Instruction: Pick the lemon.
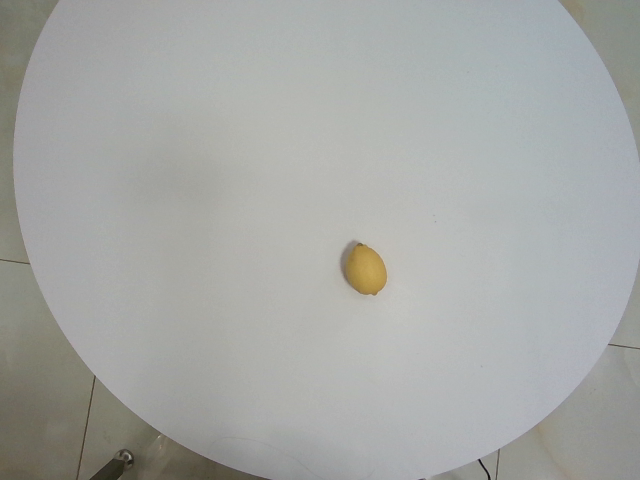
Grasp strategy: vertical